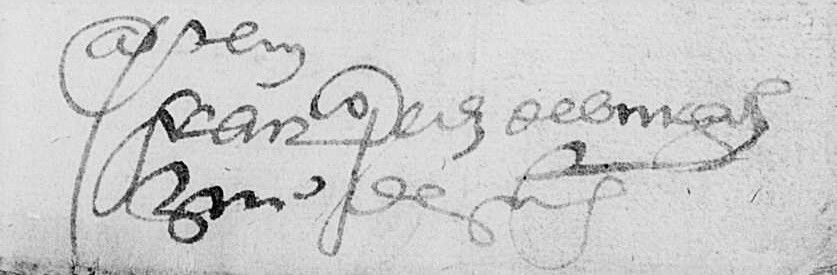
Signature of: francisco pérez de burgos